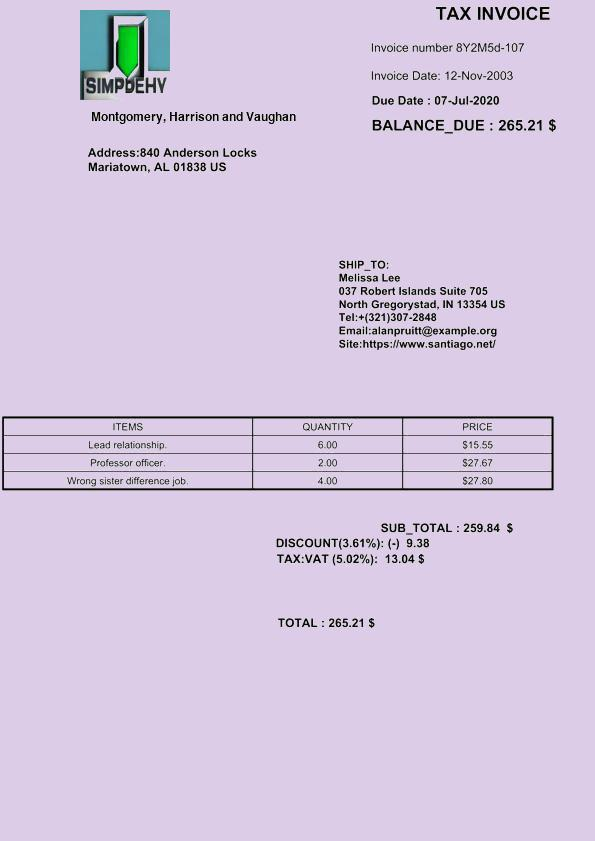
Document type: Invoice